Question: What do the imaging results show?
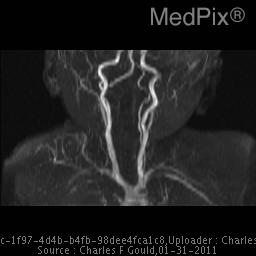
Answer: The imaging shows Lobulated, intensely enhancing mass lesion with high flow intralesional vessels. Maximum Intensity Projection demonstrated the hypervascular components of this lesion..